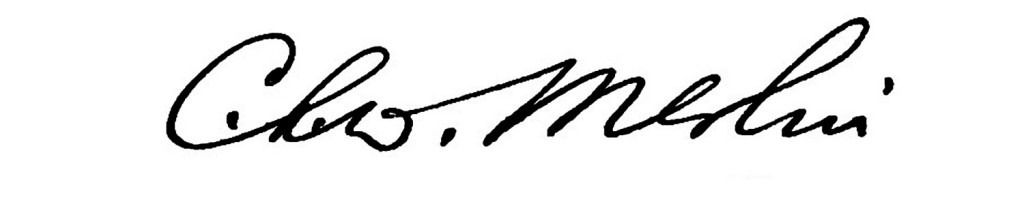
Signature of: charles louis william merlin